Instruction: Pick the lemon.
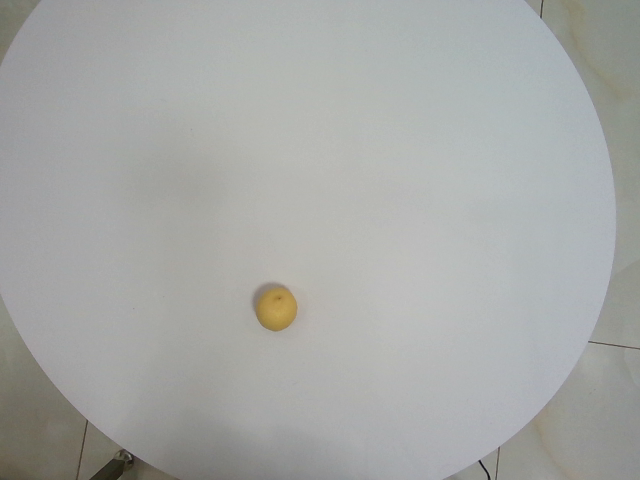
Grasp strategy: vertical